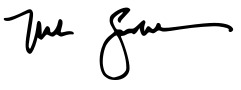
Signature of: mark sanford